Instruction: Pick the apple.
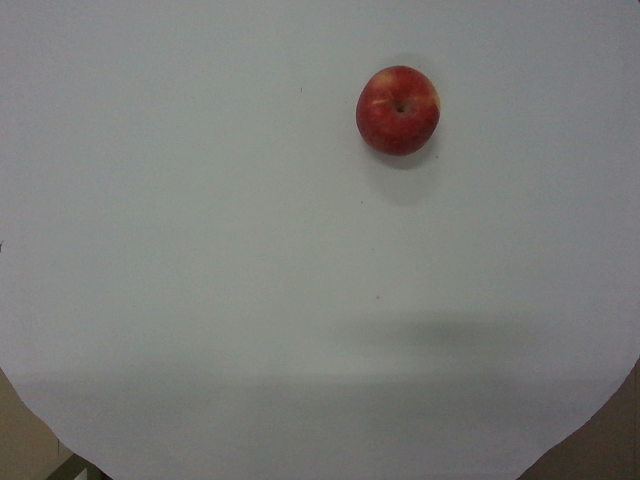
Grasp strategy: vertical